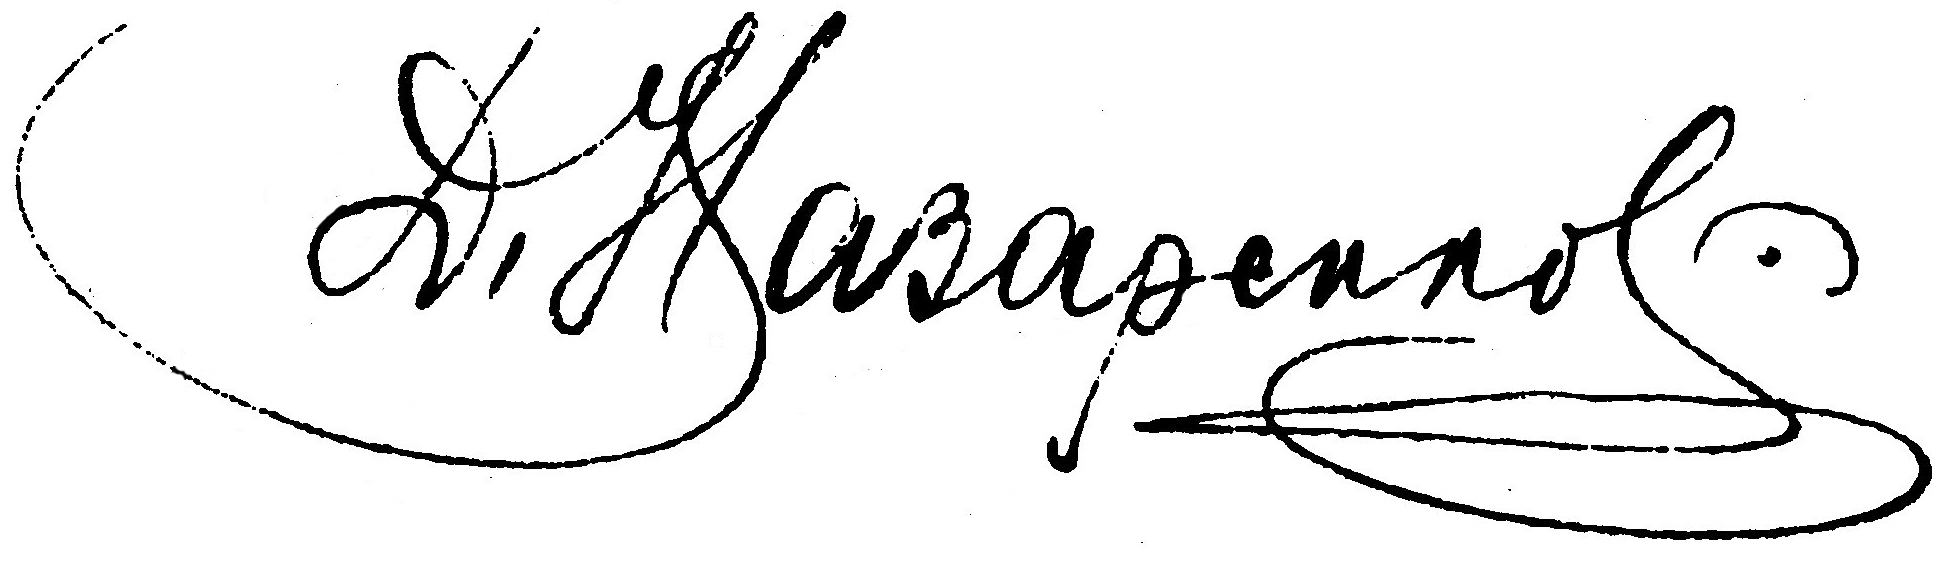
Signature of: q14174644